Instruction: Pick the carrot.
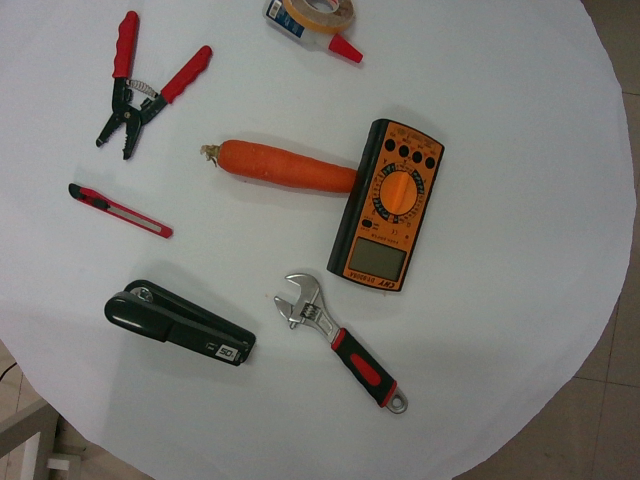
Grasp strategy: vertical